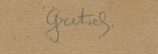
Signature of: jan františek gretsch